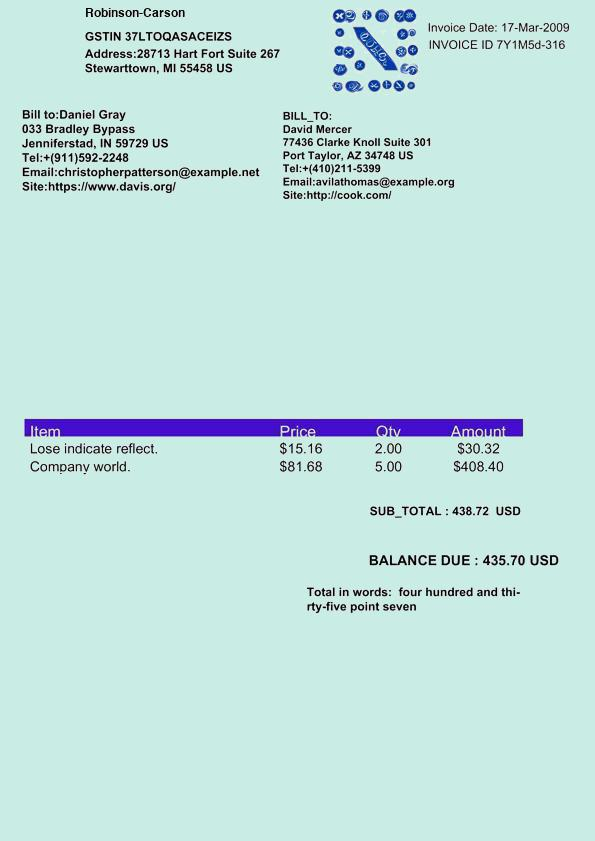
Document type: Invoice